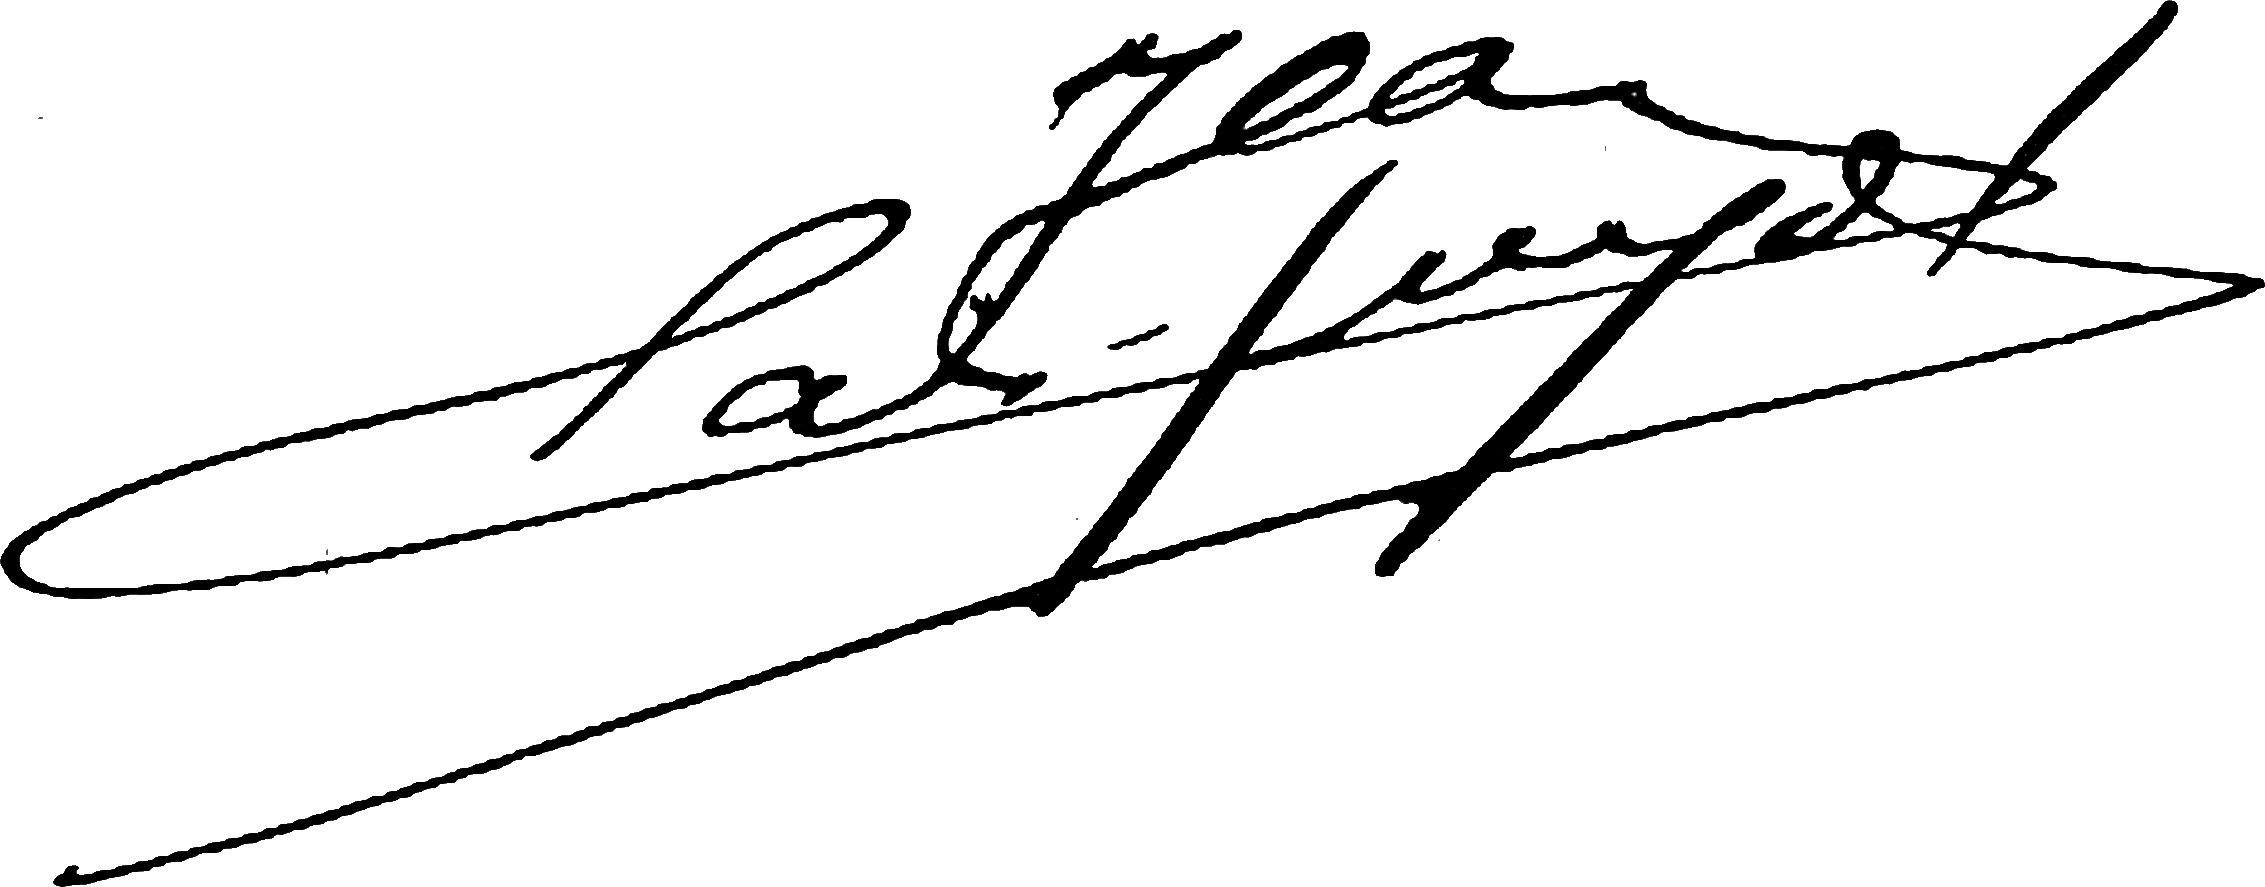
Signature of: jean clair guyot